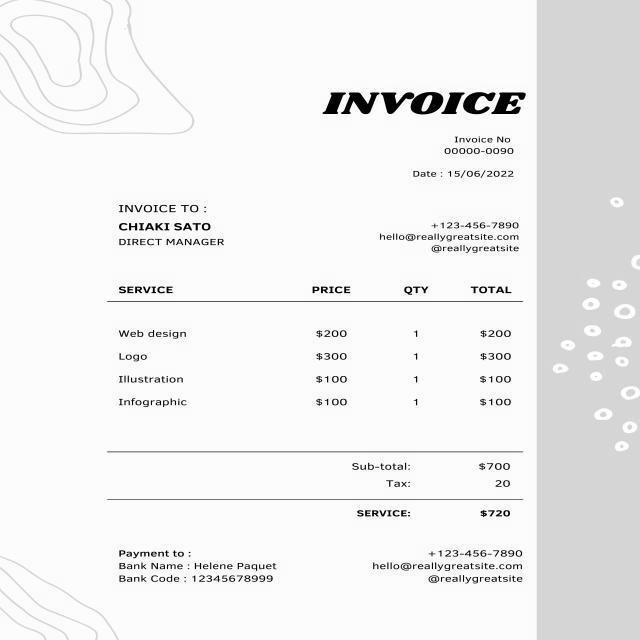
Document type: Invoice